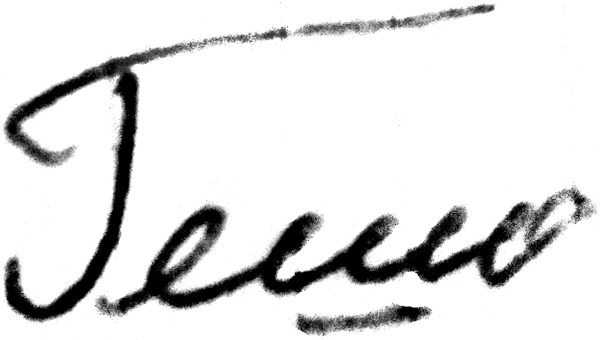
Signature of: domna nikolaevna gesjko